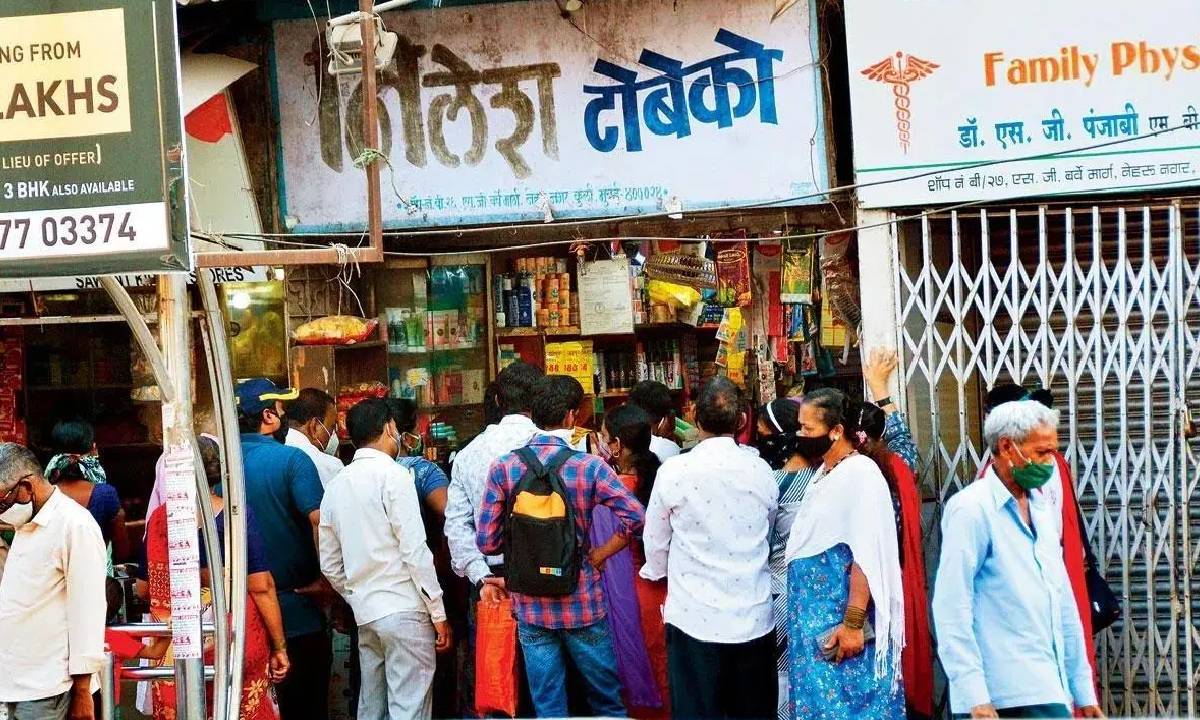
Language: marathi
Transcription: डॉ. टोबेको पंजाबी एस. जी.